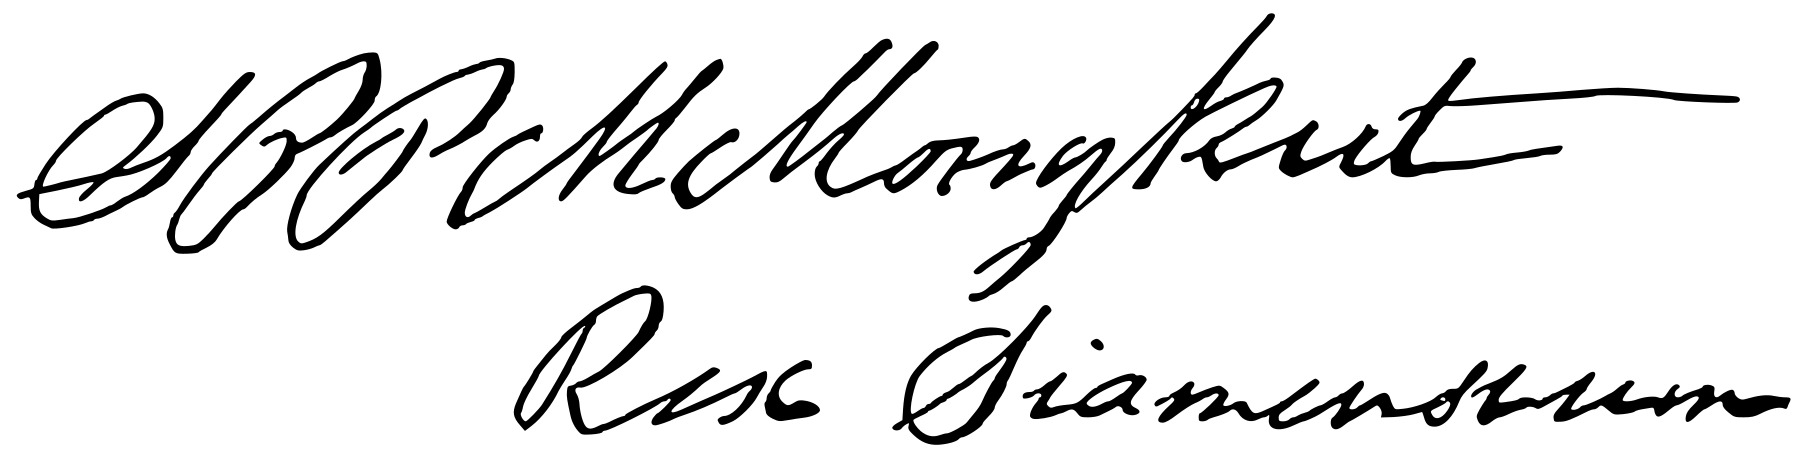
Signature of: mongkut